Question: What is the property identification or parcel number listed?
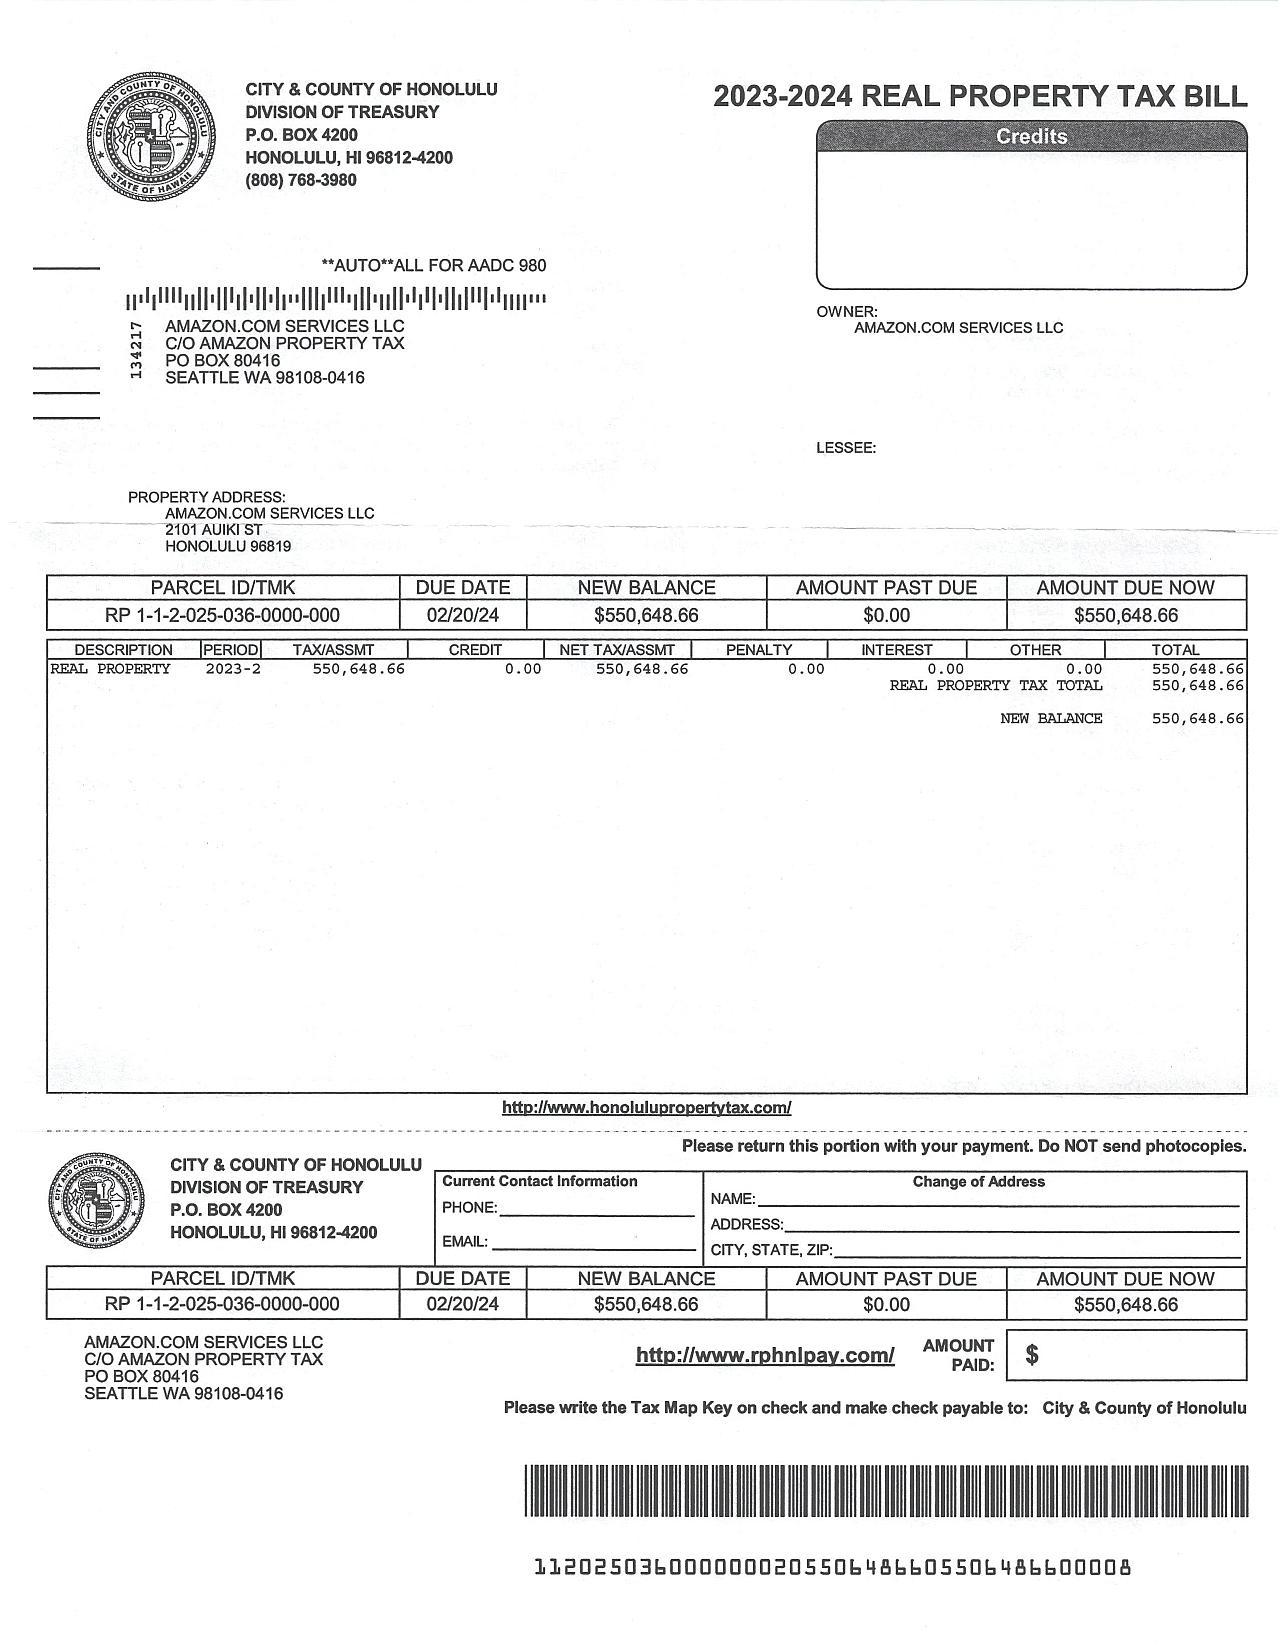
Answer: "RP 1-1-2-025-036-0000-000"